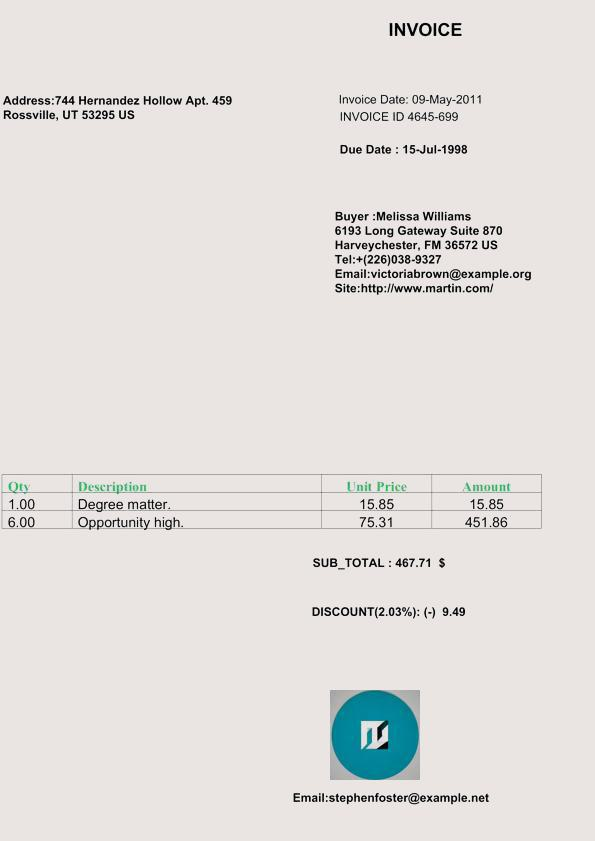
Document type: Invoice